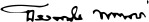
Signature of: thamanat prompow